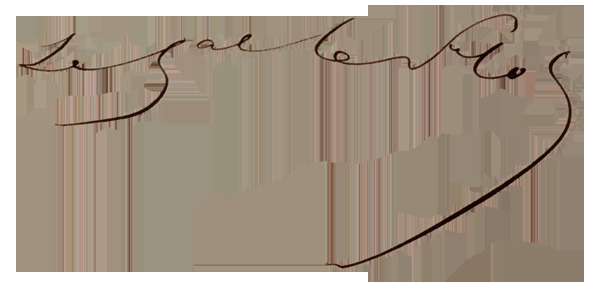
Signature of: adolphe charles le flô